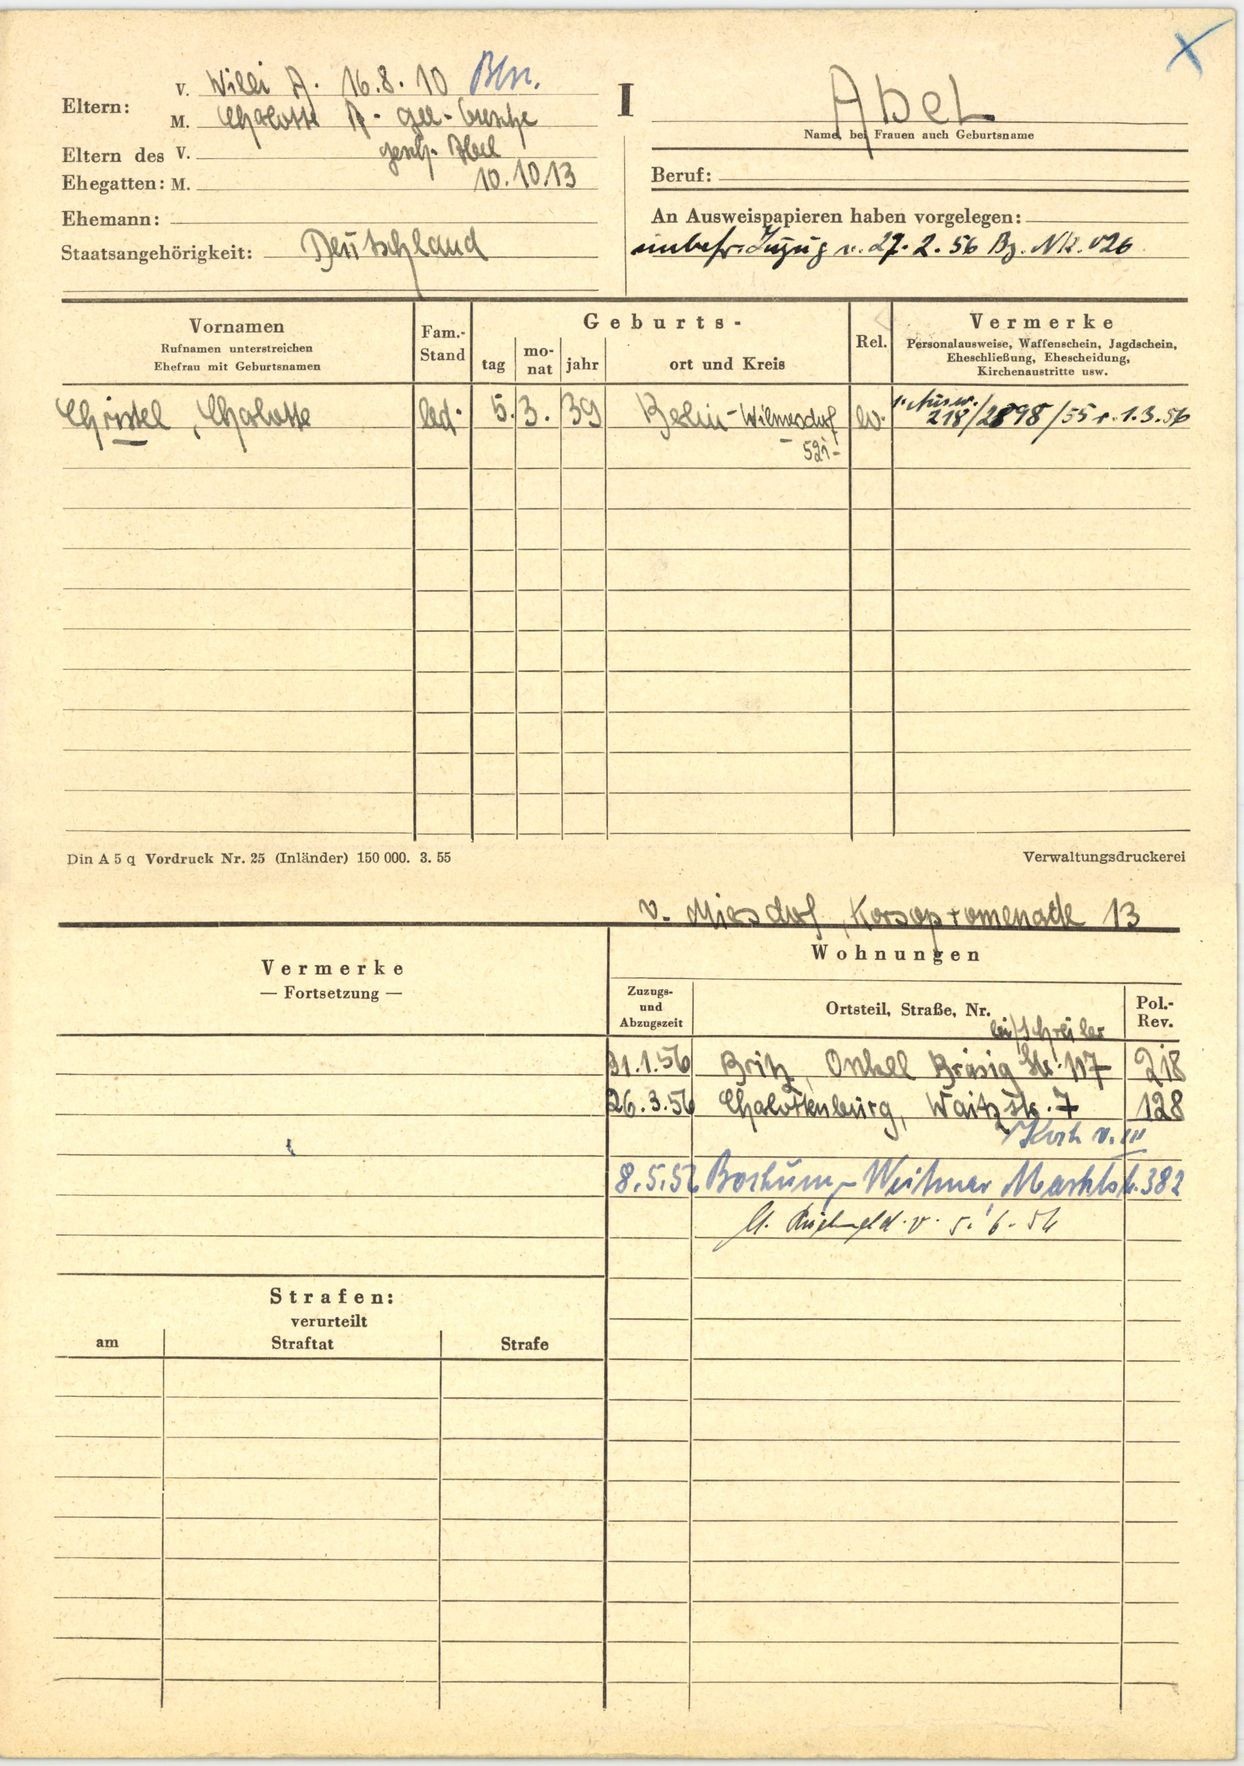
Abel